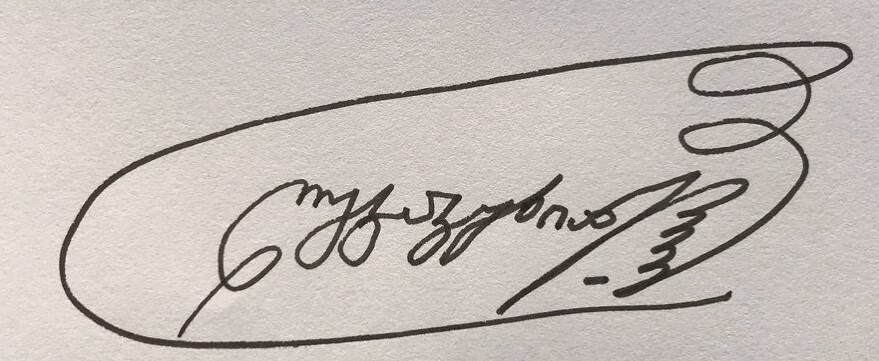
Signature of: luka kukhianidze